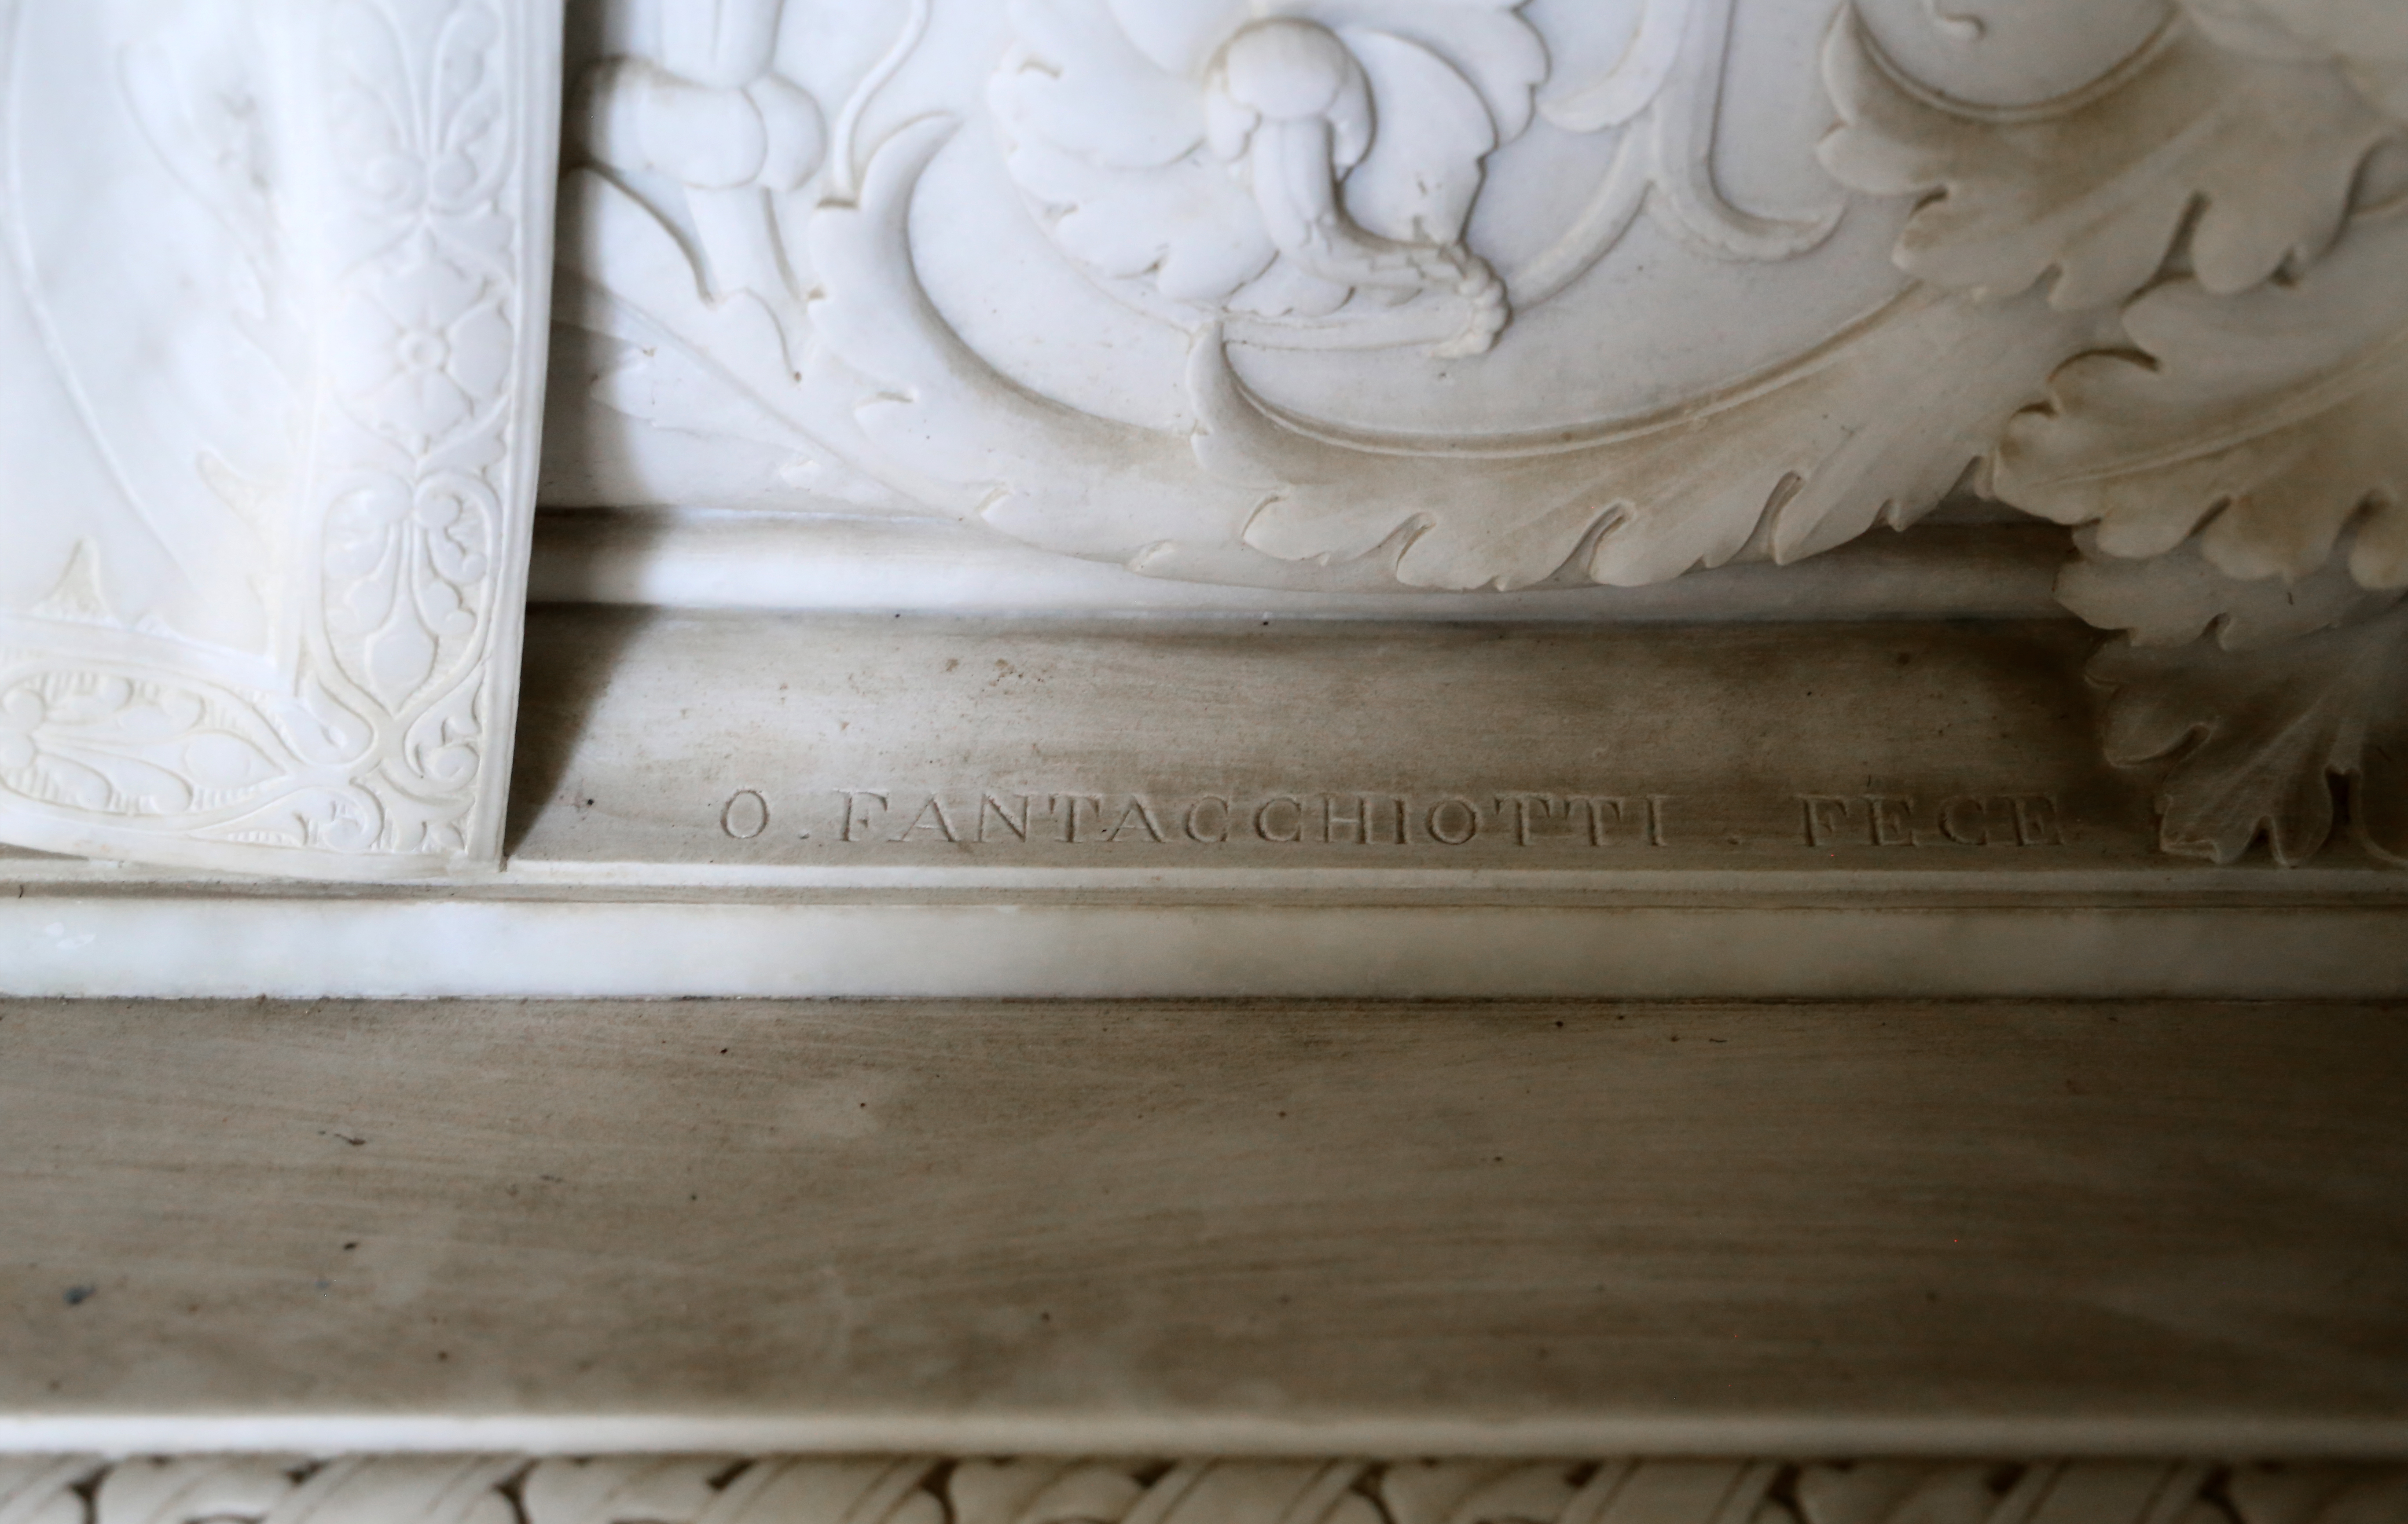
Signature of: odoardo fantacchiotti